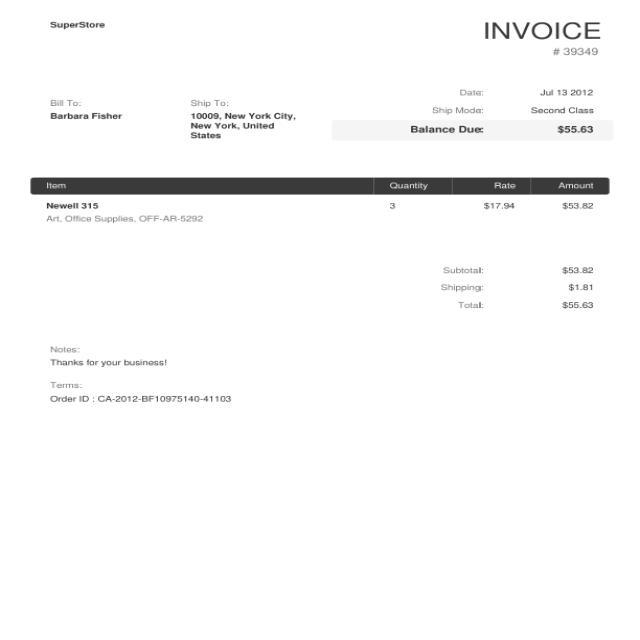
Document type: Invoice